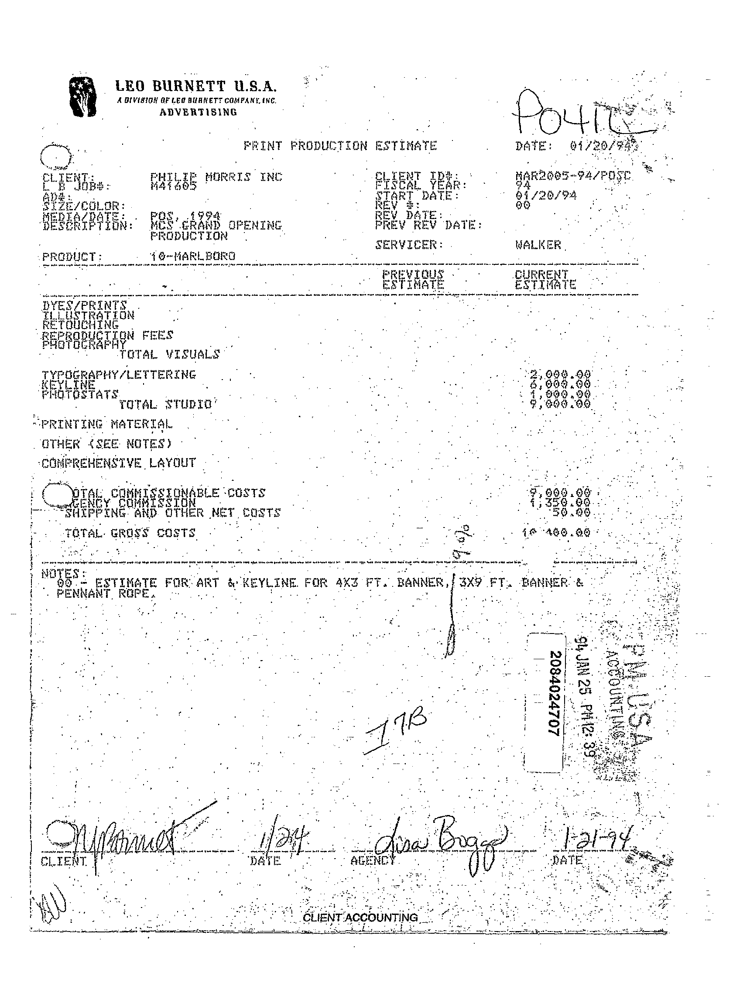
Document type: Invoice